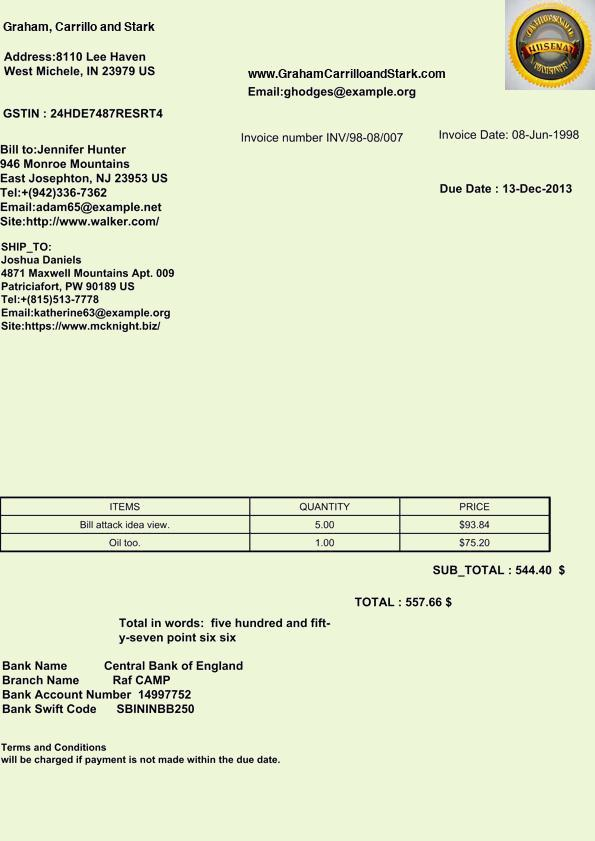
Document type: Invoice